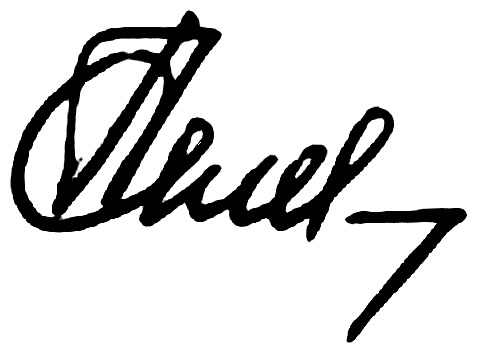
Signature of: tatiana golikova